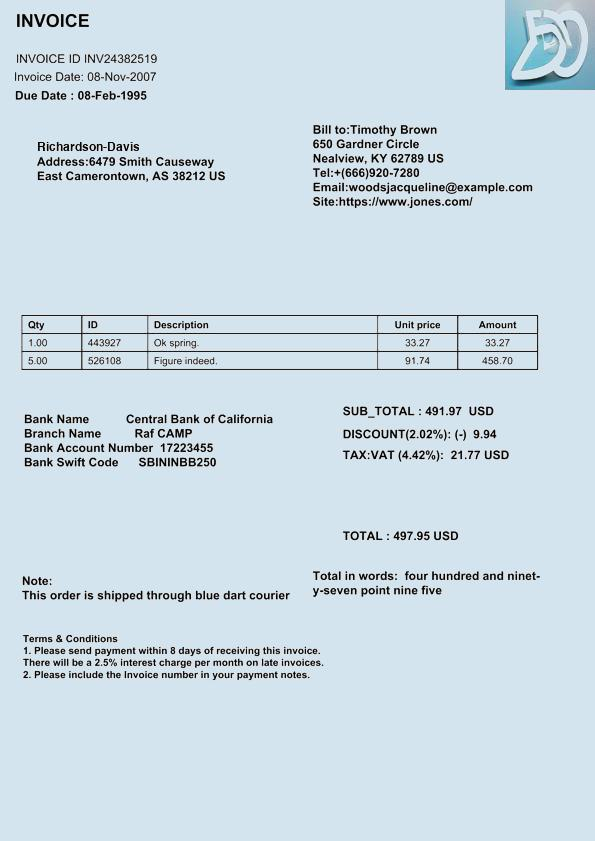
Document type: Invoice